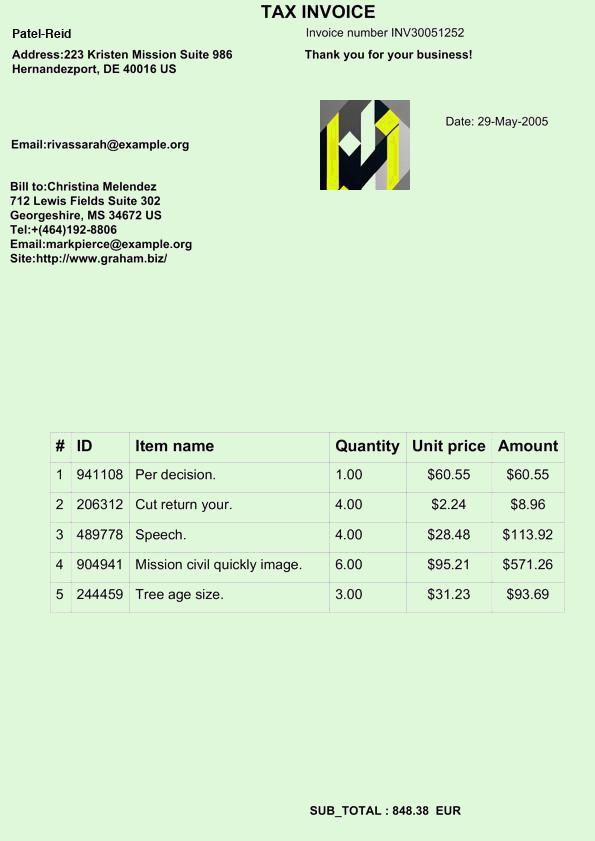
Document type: Invoice